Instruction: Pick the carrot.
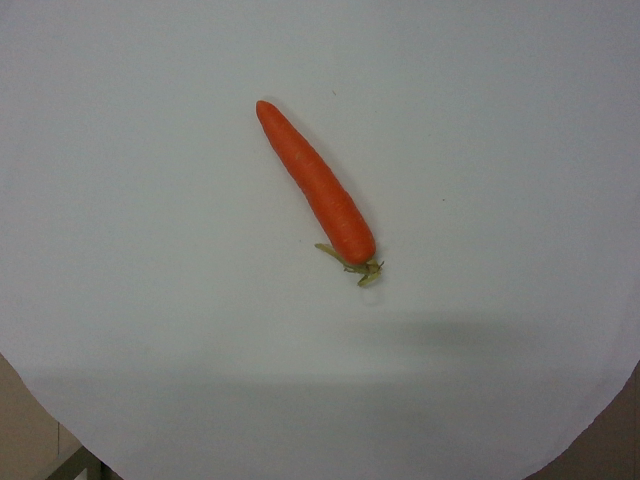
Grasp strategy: vertical